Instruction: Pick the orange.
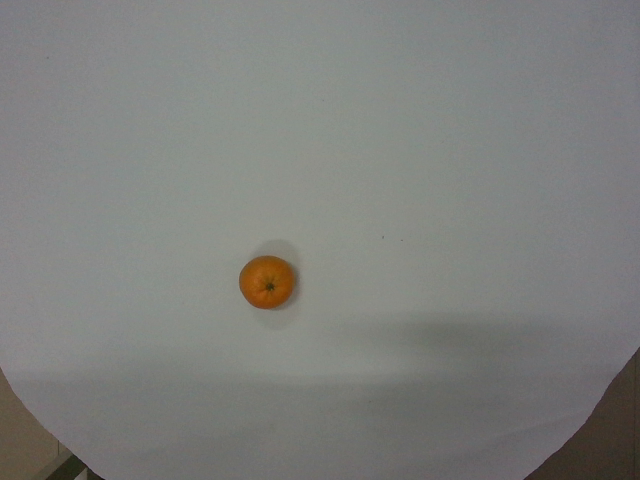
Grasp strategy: vertical